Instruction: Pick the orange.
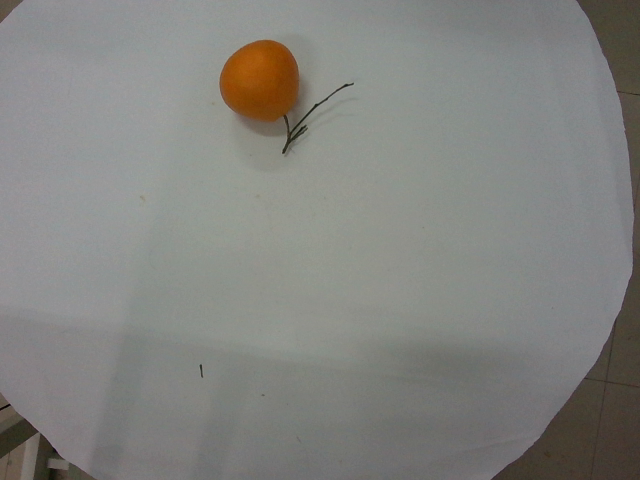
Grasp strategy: vertical